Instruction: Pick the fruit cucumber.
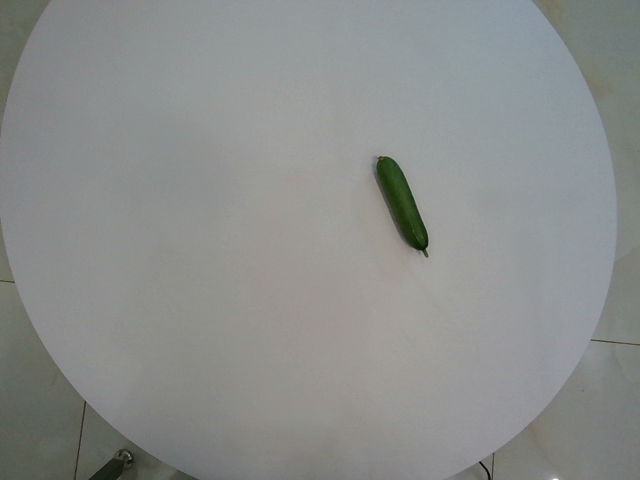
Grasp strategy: vertical